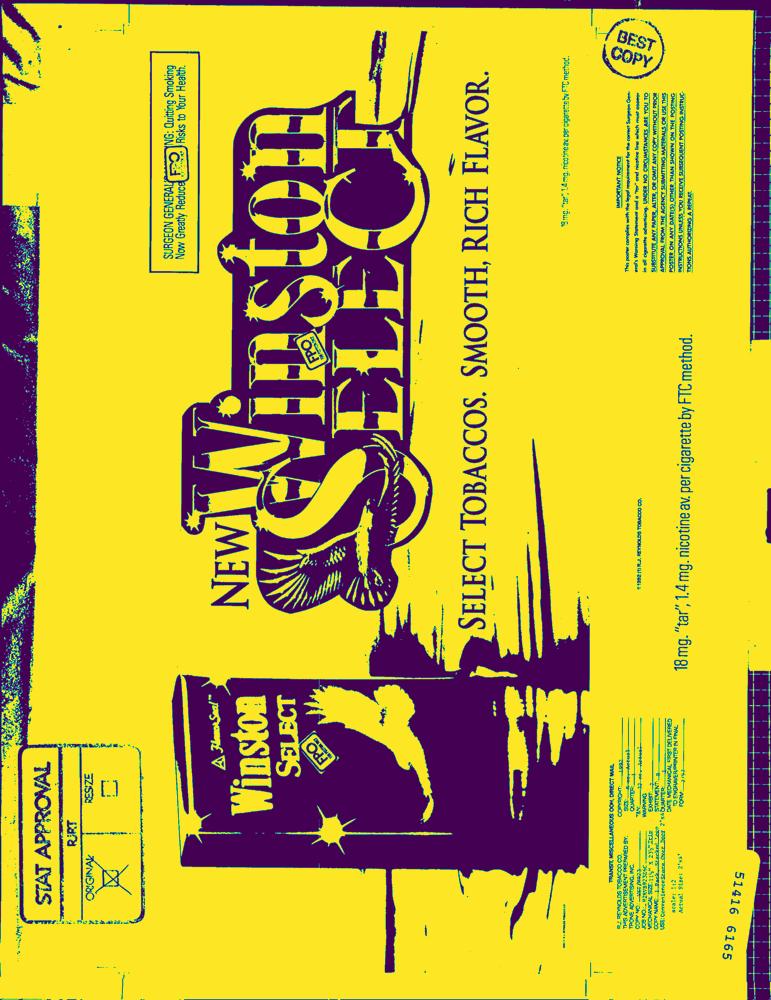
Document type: AD